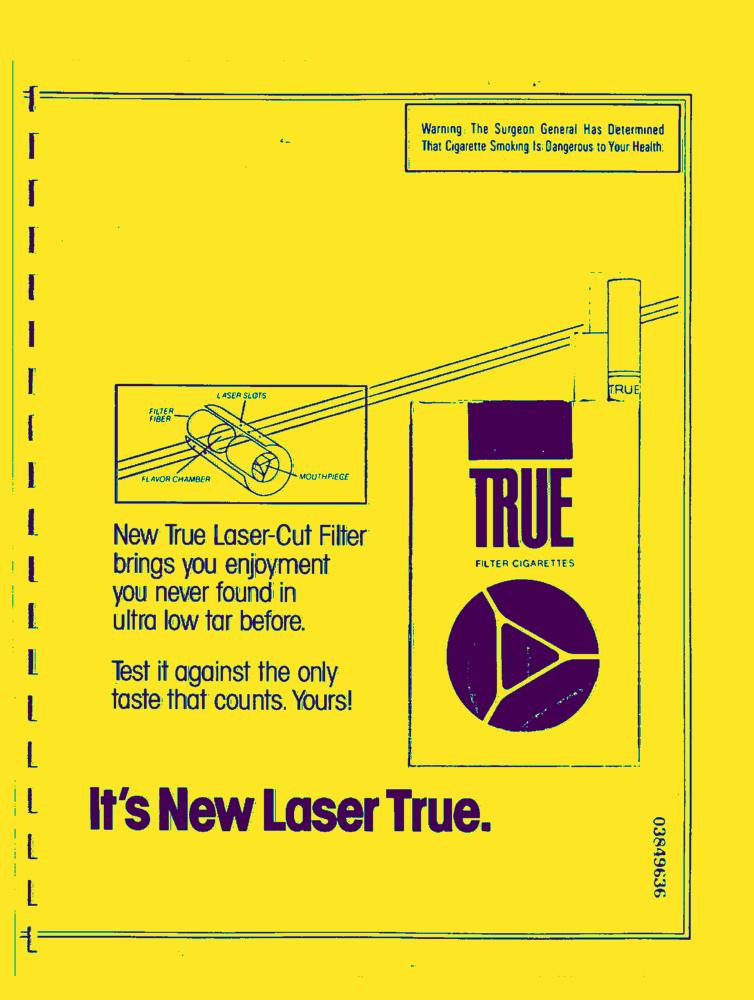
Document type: AD